Question: What type of tax is indicated in the document, personal property or real estate?
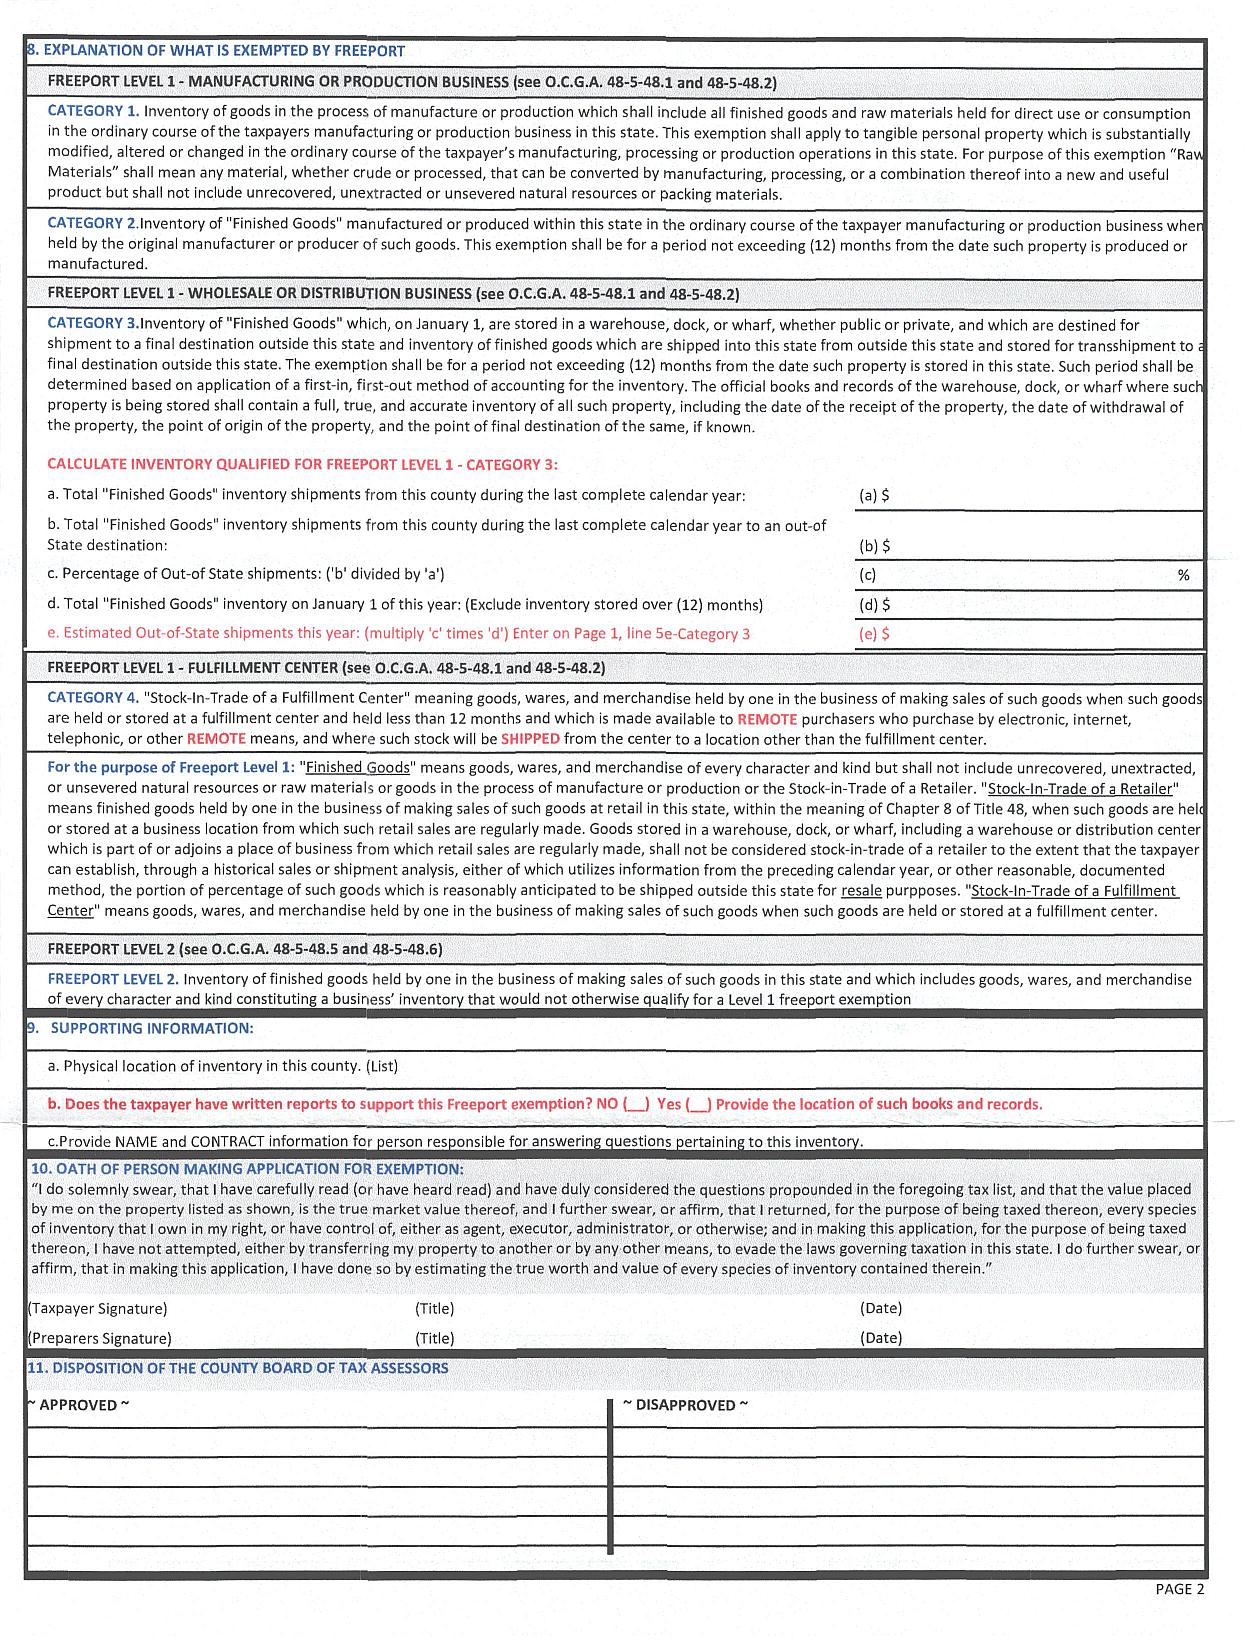
Answer: "Personal Property Tax"